Extract the amount written in words, the amount in digits, the name of the payee, the date on the cheque, and the bank's name from the image.
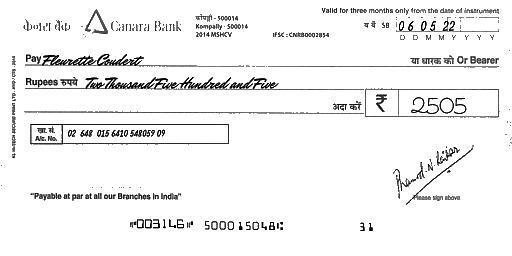
amt_in_words: Two Thousand Five Hundred and Five
amt_in_figures: 2505
payee_name: Fleurette Coudert
bank_name: Canara Bank
cheque_date: 06/05/22